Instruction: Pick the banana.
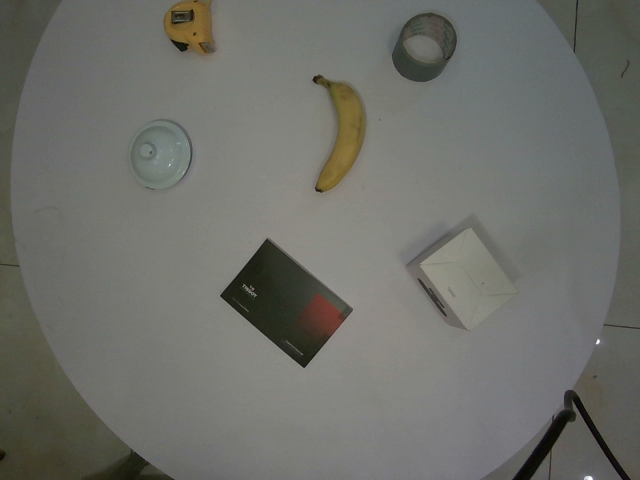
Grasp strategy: vertical